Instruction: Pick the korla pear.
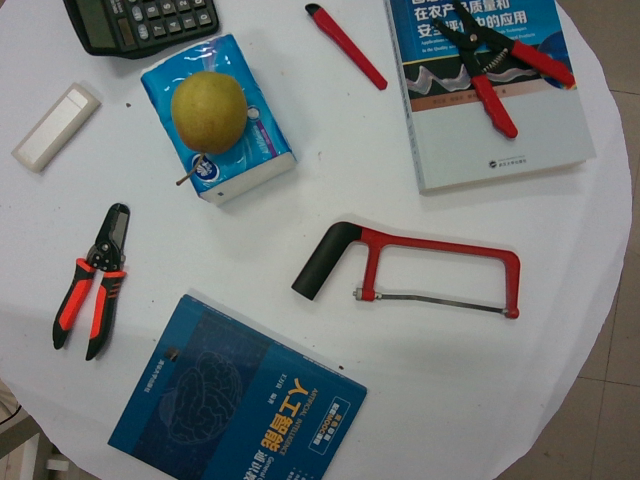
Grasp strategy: vertical